Question: Describe the condition in detail:
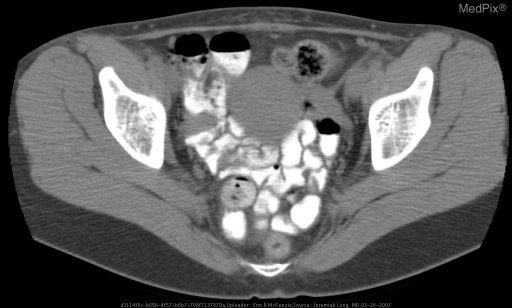
Answer: The disease is discussed as: A Meckel Diverticulum is a remnant of the vitelline duct, which is a persistent embryologic connection between the small bowel (usually distal ileum) and the umbilicus.  It most commonly presents in children, about 1/2 by the age of 2.  In children a Meckel Scan is 85% sensitive and 95% specific for a Meckel Diverticulum.  It is performed using 99m-Tc pertechnetate, which is preferentially taken up by mucous secreting cells of gastric mucosa or ectopic gastric tissue (i.e. Meckel Diverticulum).

The classic presentation of a Meckel Diverticulum is a male younger than 5 who presents with massive painless bleeding.  However, it may also cause intestinal obstruction as a lead point for a volvulus or commonly mimics appendicitis.  In 80-85% of cases, a Meckel Diverticulum is ectopic gastric mucosa.  It can also be ectopic pancreatic, duodenal, or colonic tissue.  The pancreatic tissue secretes digestive enzymes, which can cause an ulcer in the small bowel distal to the Meckel Diverticulum.  This ulceration may cause the bleeding seen at presentation.

Meckel Diverticulum is known for the "Rule of Two's."  In general it is present in only 2% of the population, but will only become symptomatic in 2% of that population.  It is usually 2 cm wide and 2 cm long and located 2 feet from the ileocecal valve.